Question: What do the imaging results show?
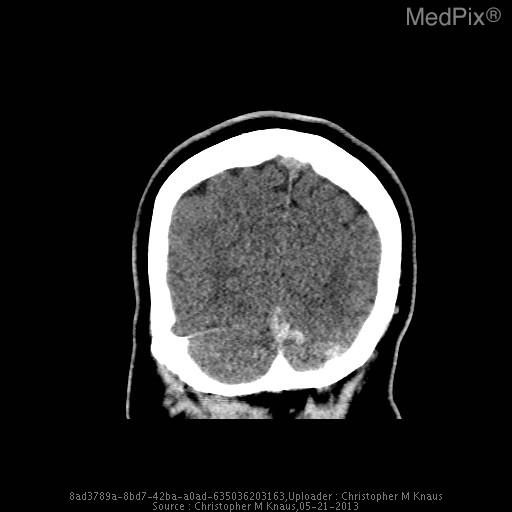
Answer: The imaging shows The vein of Galen, straight sinus, and dominant left transverse venous dural sinus are particularly hyperattenuating, and apparently prominent in caliber.

The superior sagittal sinus is notably less hyperattenuating and is normal in appearance.  The right transverse dural venous sinus is hypoplastic.

Gray/white matter discrimination is preserved.  There is no evidence for infarction or intracranial hemorrhage.  There are no brain masses or mass effect.  There is no hydrocephalus.

The skull is intact.  The partially imaged aerated portions of the skull base are free of significant effusions..

Impression: The vein of Galen, straight sinus, and dominant left transverse venous dural sinus are all particularly hyperattenuating and apparently prominent in caliber, all very concerning for thrombosis. The vein of Galen, straight sinus, and dominant left transverse
venous dural sinus are all particularly hyperattenuating and apparently prominent in caliber..